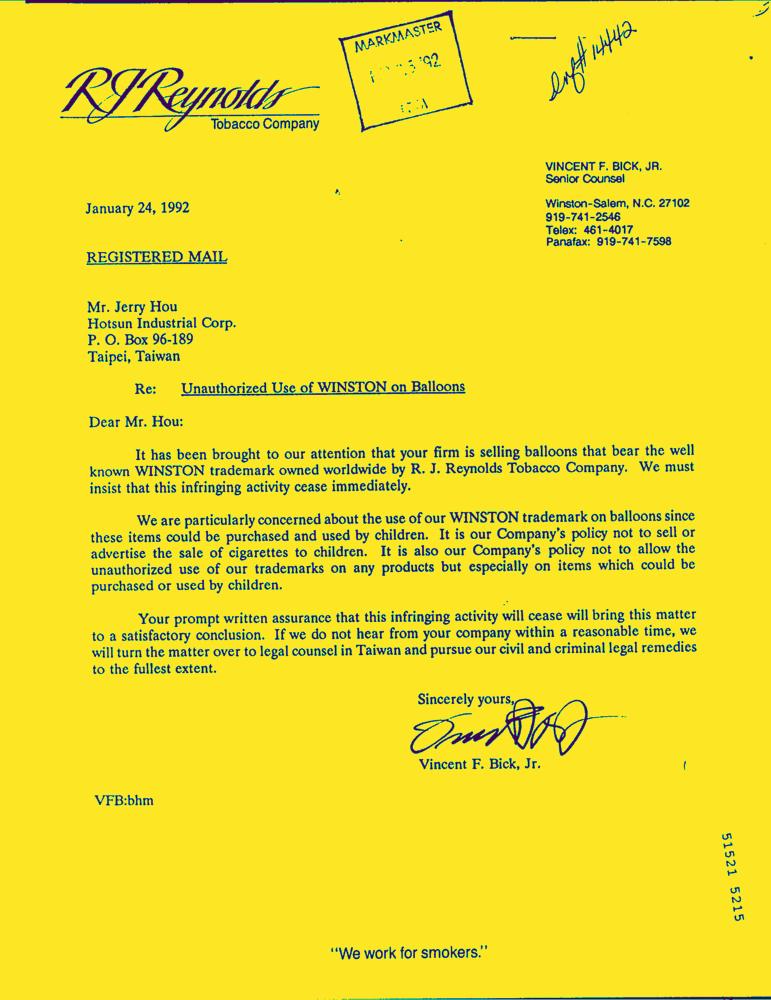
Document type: Invoice-Doc